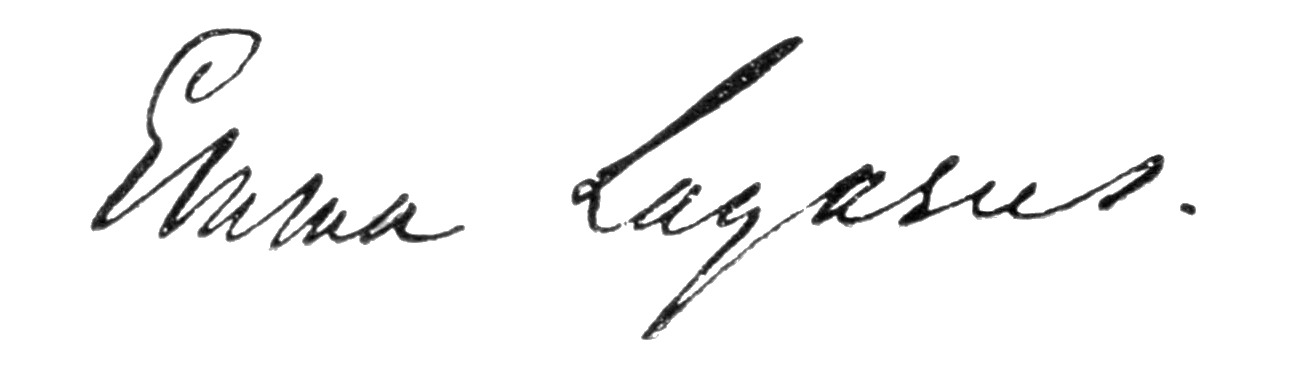
Signature of: emma lazarus